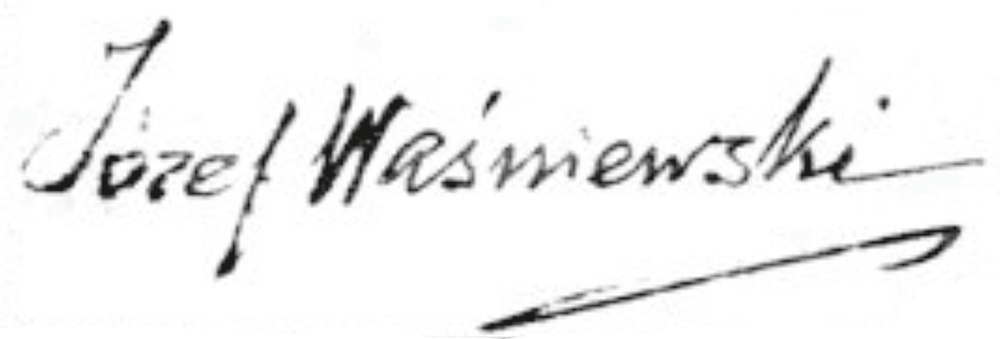
Signature of: józef waśniewski